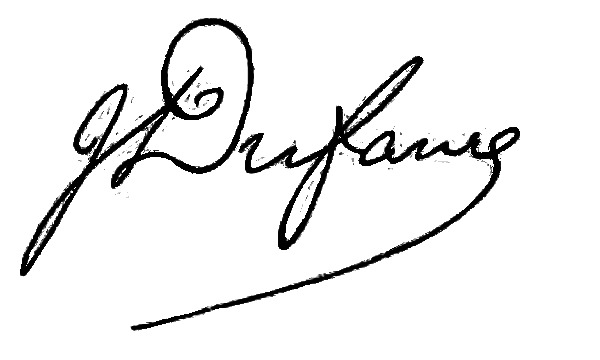
Signature of: jules armand dufaure